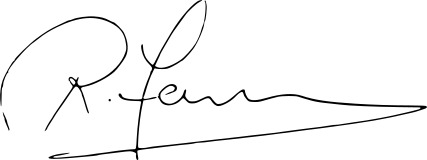
Signature of: rita fan